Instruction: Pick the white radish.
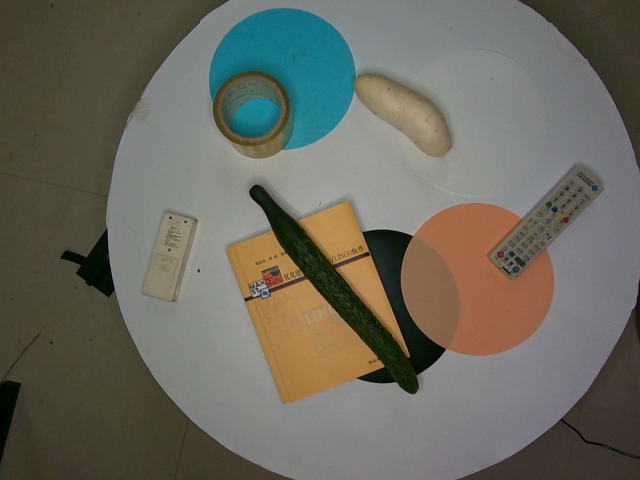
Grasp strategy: vertical